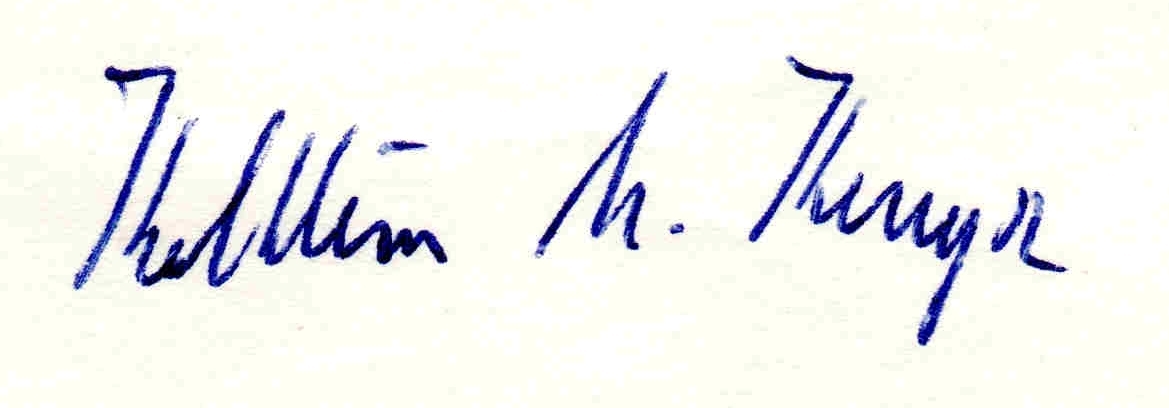
Signature of: kathleen kenyon